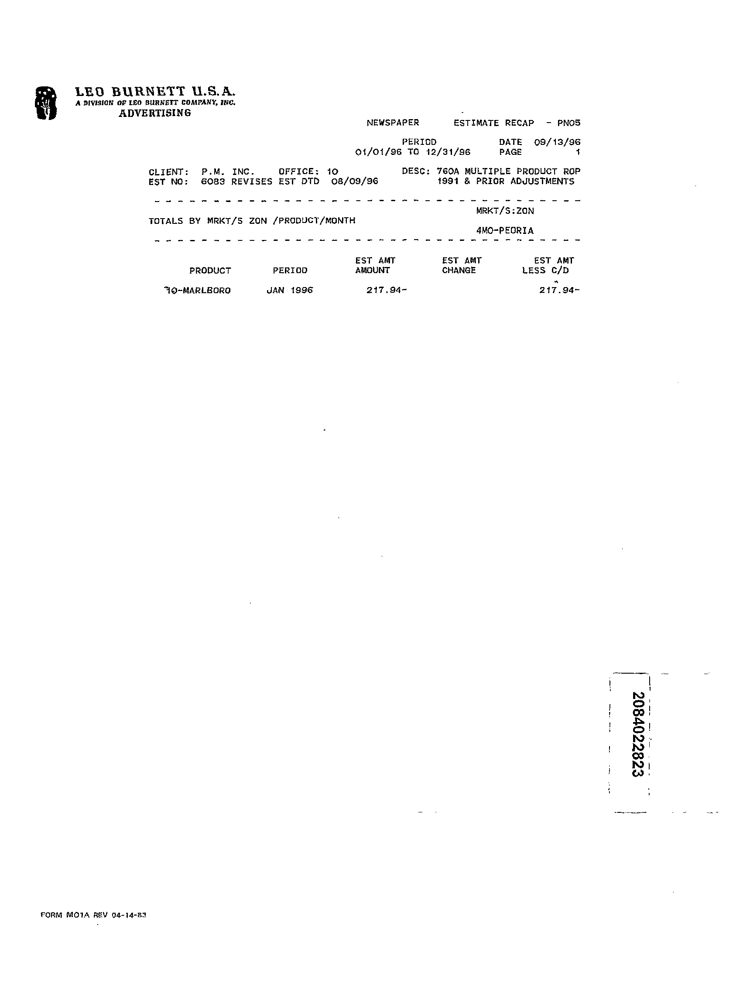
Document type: Invoice